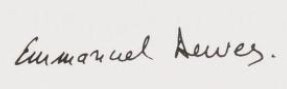
Signature of: emmanuel dewees